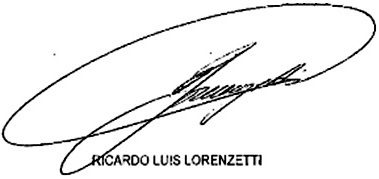
Signature of: ricardo lorenzetti